Patient: Male, age 74
A 74-year-old male with a history of tuberculosis with known cavitary lesion (Fig. 1) and 75 pack-year smoking history presented to a local emergency department with a one-week history of dyspnea on exertion and unintentional weight loss. He was afebrile with sinus tachycardia at 120 beats per minute, respiratory rate of 22 respirations per minute, blood pressure of 166/89 mmHg, and oxygen saturation of 94% on room air. Physical exam revealed scant expiratory wheezing on the left lung field and markedly diminished breath sounds and dullness to percussion on the right posterior thorax. A chest x-ray (CXR) was notable for complete opacification of the right hemithorax (Fig. 2). Computed tomography (CT) of the chest revealed mass effect on right atrium and right paratracheal lymphadenopathy. Point of care ultrasound (POCUS) prior to 14-Fr tube thoracostomy revealed right atrial and ventricular collapse during cardiac cycle and a large volume complex-homogenous pleural effusion with inverted right diaphragm (Fig. 3, Fig. 4A, Suppl 1,2). During the procedure, 3500 mL of bloody-appearing fluid was drained and repeat POCUS revealed normal lung volumes and diaphragm function post-procedure (Suppl 3). Additionally, point of care cardiac ultrasonography immediately post-drainage demonstrated normalization of the pleural fluid compromising right ventricular function (Fig. 4B, Suppl 4). Pleural fluid analysis demonstrated pH 7.34, Glucose 49, lactate dehydrogenase (LDH) 1050 U/L (serum 203), total protein 3.6 g/dL (serum 5.9), white blood count 570 (lymphocytes 82, monocytes 18), adenosine deaminase (ADA) 14 U/L, and cultures with no growth. Sputum acid-fast bacilli (AFB) cultures were negative. Repeat chest CT revealed right sided pleural thickening and nodularity with interstitial septal thickening, as well as paratracheal and periaortic lymphadenopathy.
Pleural cytology was unremarkable, and with an unclear source of the effusion and concern for malignancy, thoracoscopy with right pleural and chest wall mass biopsy was completed. Surgical pathology revealed atypical epithelioid cells consistent with poorly differentiated carcinoma. It was negative for mesothelioma markers calretinin, CK5/6, WT1, D2-40, Germ cell tumor marker SALL4, and other organ or origin specific markers including GATA4, PAX8, TTF-1, Napsin A, NKX3.1, synaptophysin, chromogranin, CK20, and mucicarmine. The patient is currently undergoing further work-up with NextGen sequencing and plans for palliative chemotherapy/immunotherapy.
Supplementary video related to this article can be found at https://doi.org/10.1016/j.rmcr.2023.101868
The following is/are the supplementary data related to this article.
Keywords: malignancy, pleural effusion, tension hydrothorax, tuberculosis
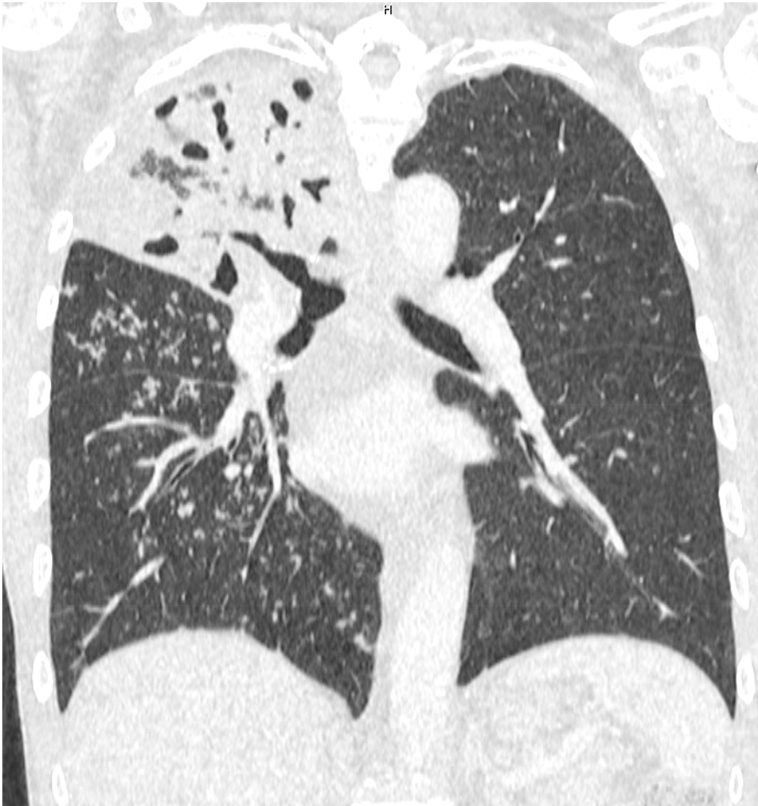
Image caption: Computed tomography of the chest (coronal view) showing a right upper lobe cavitation and endobronchial spread of pulmonary tuberculosis diagnosis, 7 years prior to presentation.